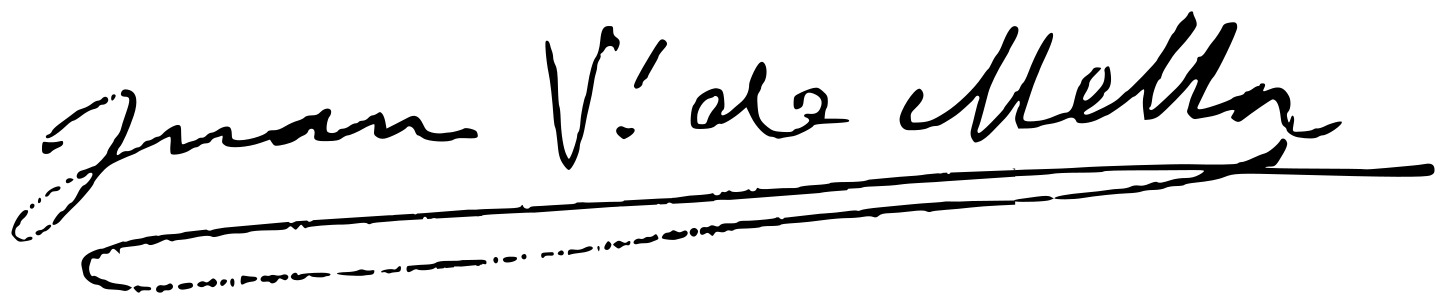
Signature of: juan vázquez de mella